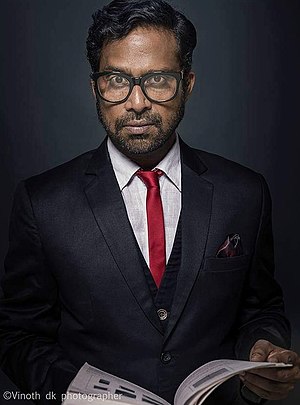
English: Guru Somasundaram Click by Vinoth DK